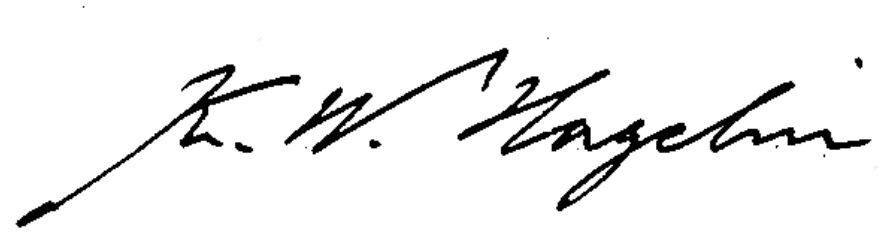
Signature of: karl wilhelm hagelin